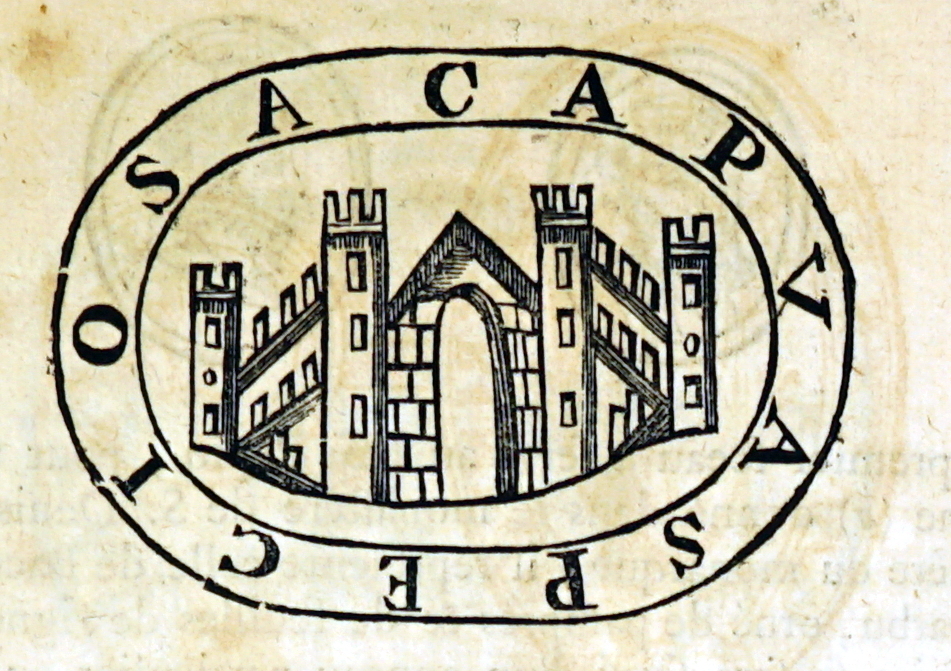
Signature of: jordan ii of capua